Question: What is the main concern?
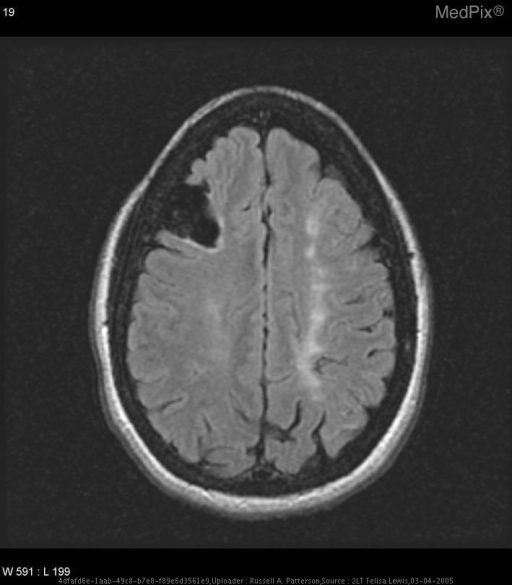
Answer: The findings suggest MRI–brain: Diffusion-weighted images – Increased signal intensity involving L insular cortex and adjacent operculum.  FLAIR and T2-weighted images – Increased signal intensity throughout L corona radiate w/ volume loss of the L frontal and parietal lobes.  Large wedge-shaped region of encephalomalacia in the lateral R frontal lobe possibly secondary to prior infarct.
MRA-brain: Severe near occlusion of ICAs bilaterally, normal appearance of vertebral and basilar arteries.
Dopper U/S-Carotids: R ICA completely occluded within a centimeter past bifurcation, L ICA – Very high resistance, abnormal flow at origin, possibly due to clot or very, very slow flow just above bifurcation. Large wedge-shaped region of encephalomalacia in the lateral R frontal lobe possibly secondary to prior infarct.. The patient might have a history of 36 y.o. African-American female with sickle cell anemia.